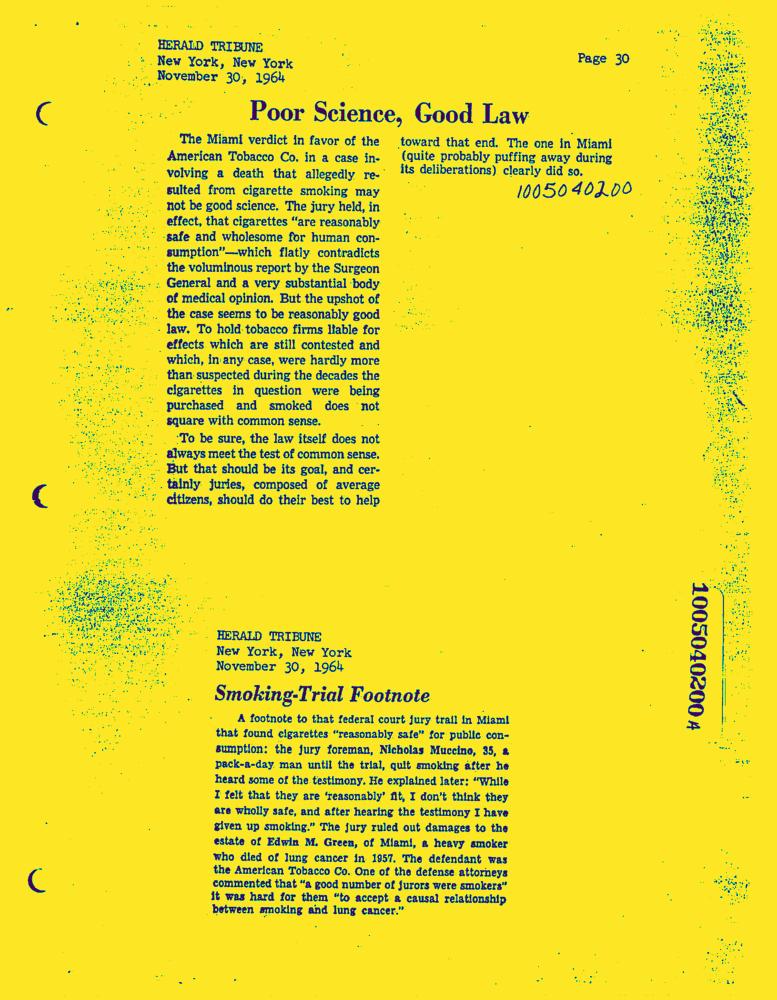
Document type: News-Article